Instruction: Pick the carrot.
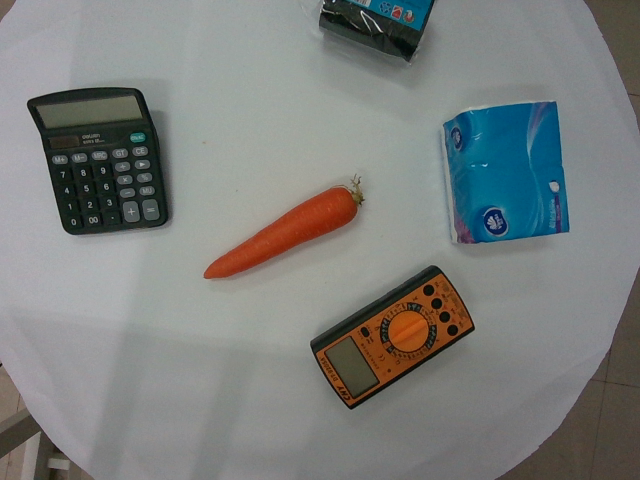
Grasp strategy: vertical